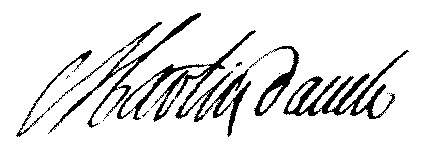
Signature of: joseph martin dauch